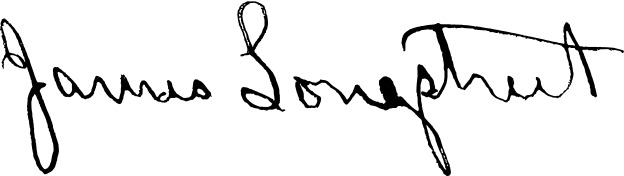
Signature of: james longstreet